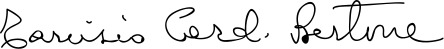
Signature of: tarcisio bertone